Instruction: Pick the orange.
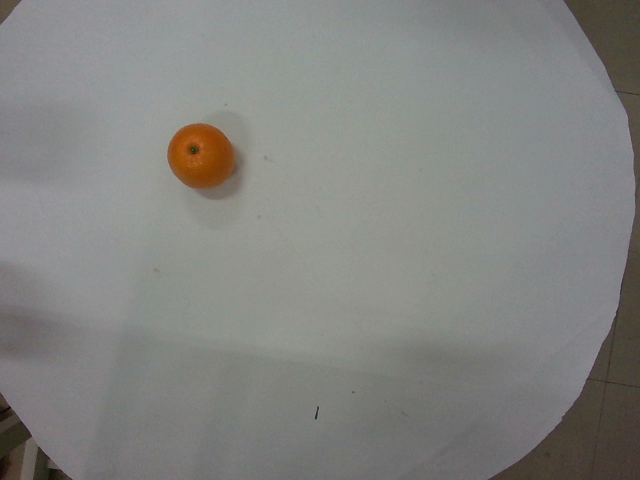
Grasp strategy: vertical